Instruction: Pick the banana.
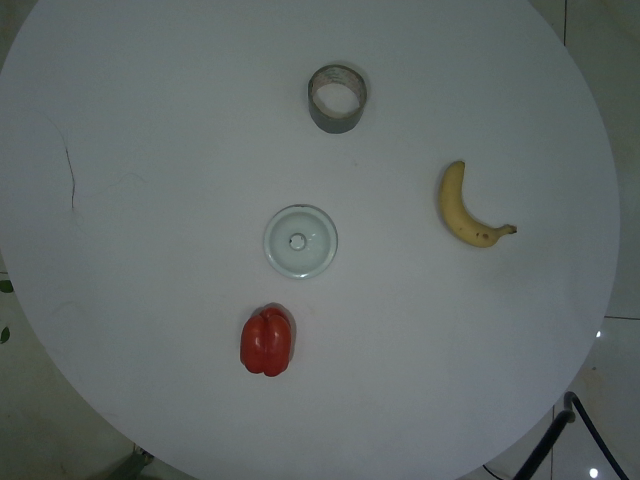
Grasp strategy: vertical